Question: What is the main concern?
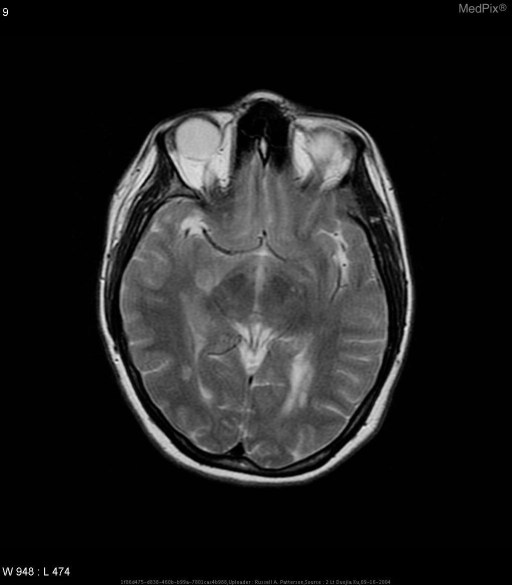
Answer: The findings suggest There are multifocal areas of predominately white matter abnormal signal intensity  Several lesions are in the corpus callosum, the largest seen in the body of the corpus callosum; with periventricular and periatrial predominance.

Several lesions are oriented perpendicular to the corpus callosum (Dawson’s fingers).

Similar hyperintense lesions are also seen in the brain stem and spinal cord, best seen on the sagittal images.. Multiple areas of abnormal signal intensity - most are in the deep and periventricular white matter. The patient might have a history of 25 y/o woman has left UE weakness and chorea; with sensory loss to her left arm.  Rapidly worsening of spasm in the wrist and hand..